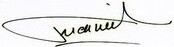
Signature of: valérie trierweiler